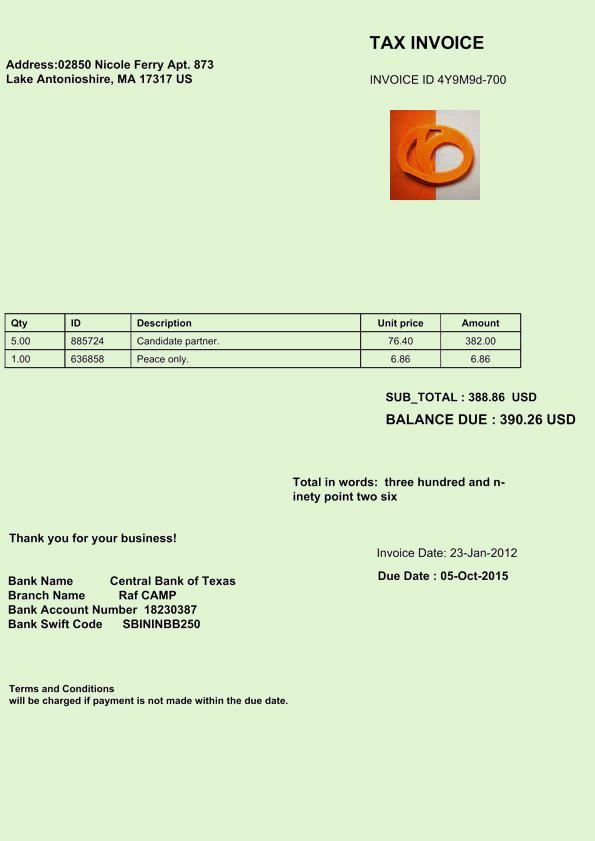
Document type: Invoice